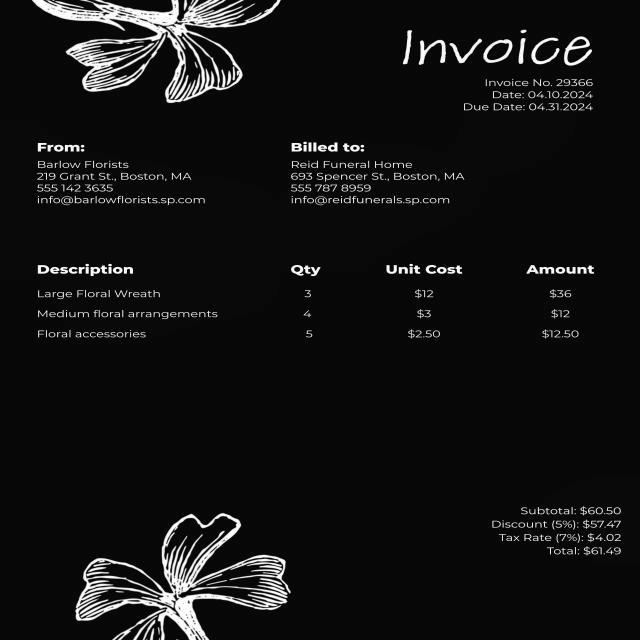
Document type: Invoice